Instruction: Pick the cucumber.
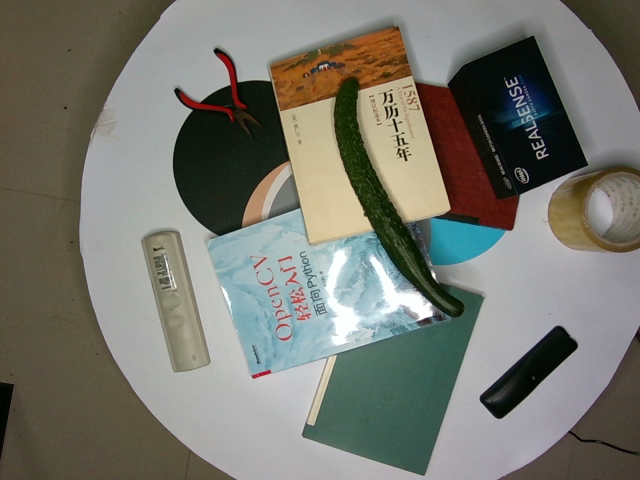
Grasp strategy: vertical